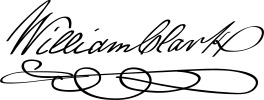
Signature of: william clark